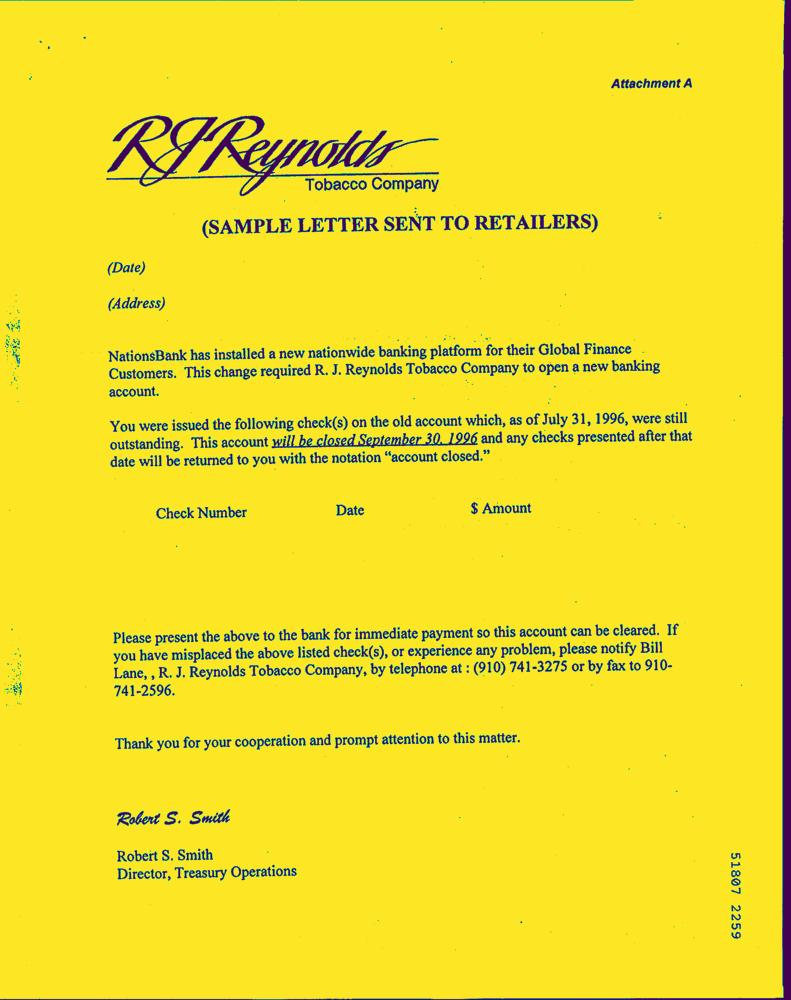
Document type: Letter-Doc